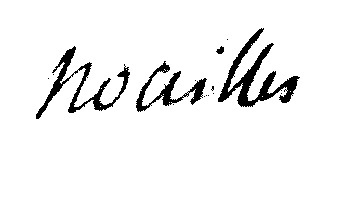
Signature of: louis marie antoine de noailles